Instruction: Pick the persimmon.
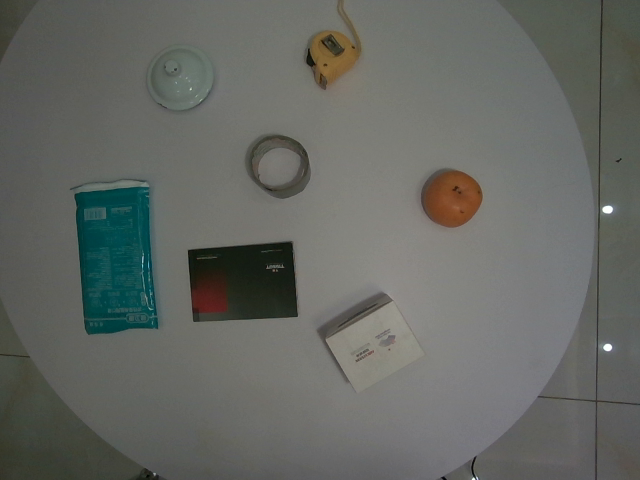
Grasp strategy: vertical